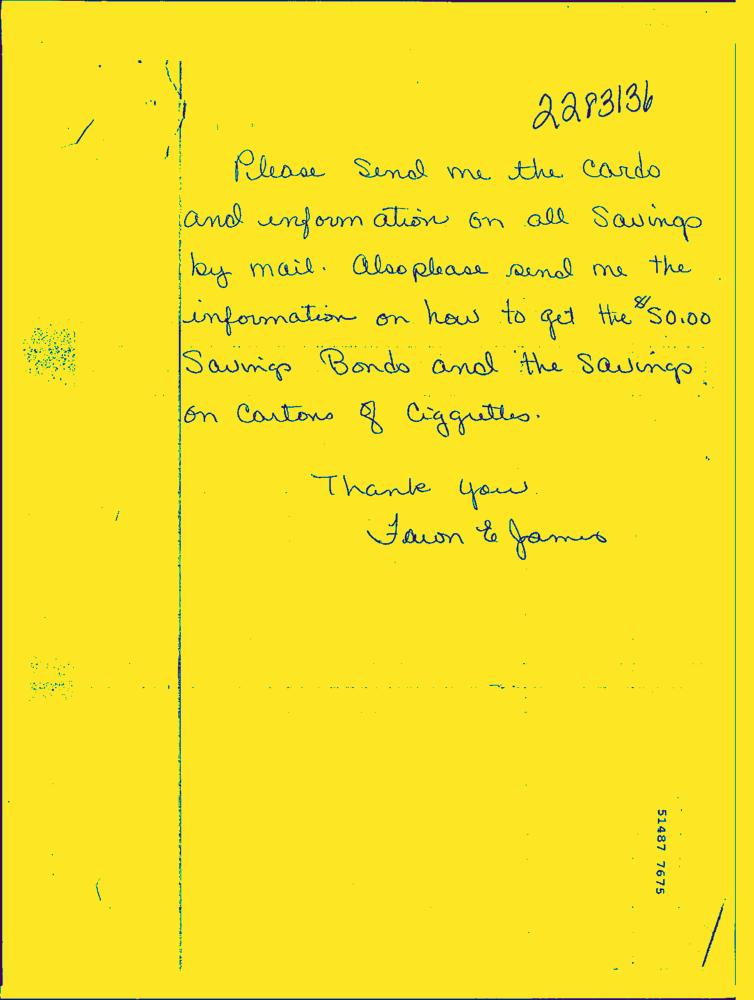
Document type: Hand-Written